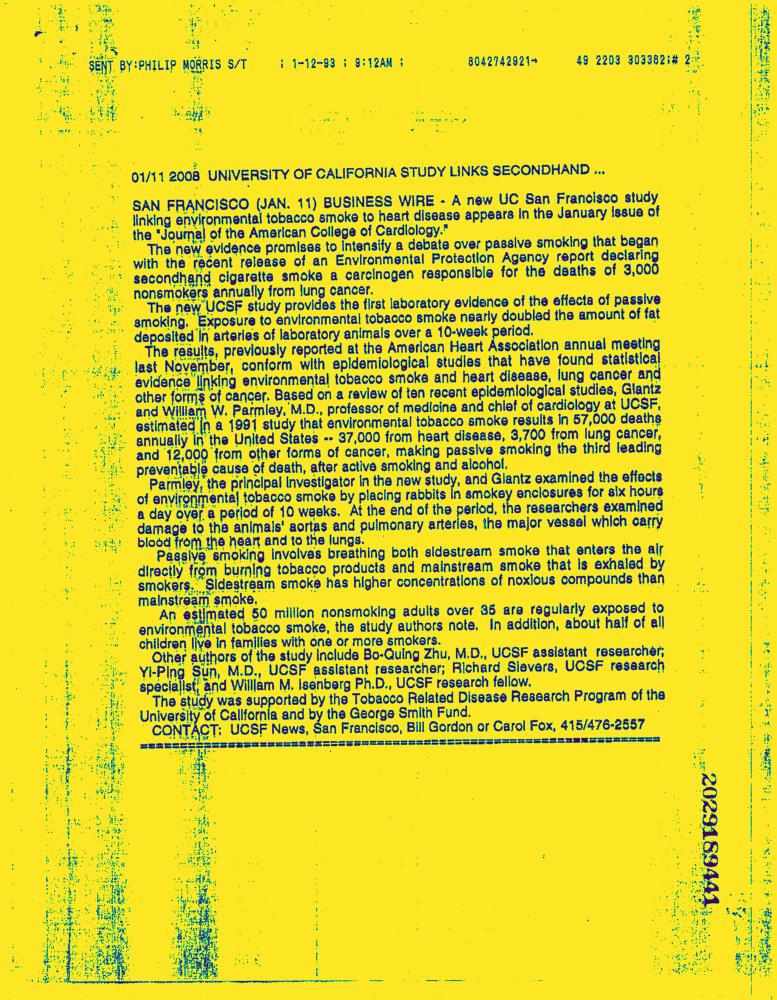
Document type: News-Article